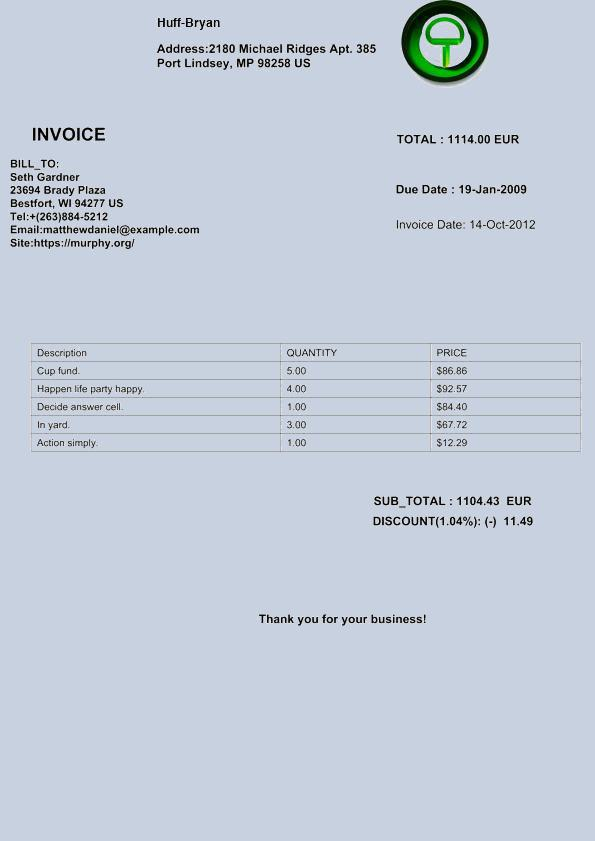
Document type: Invoice